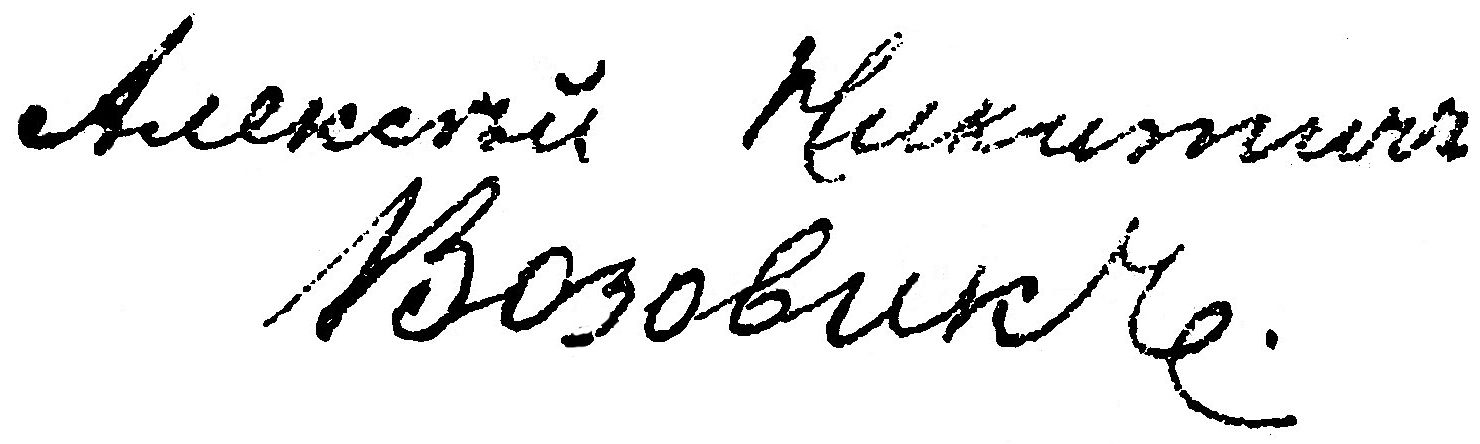
Signature of: alexey vozovik